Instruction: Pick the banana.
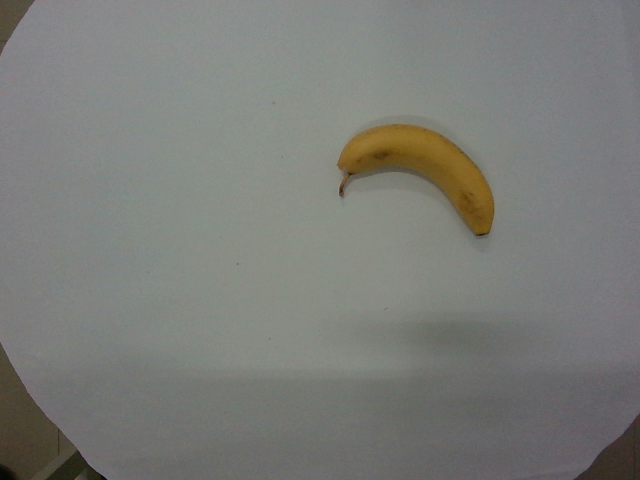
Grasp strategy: vertical